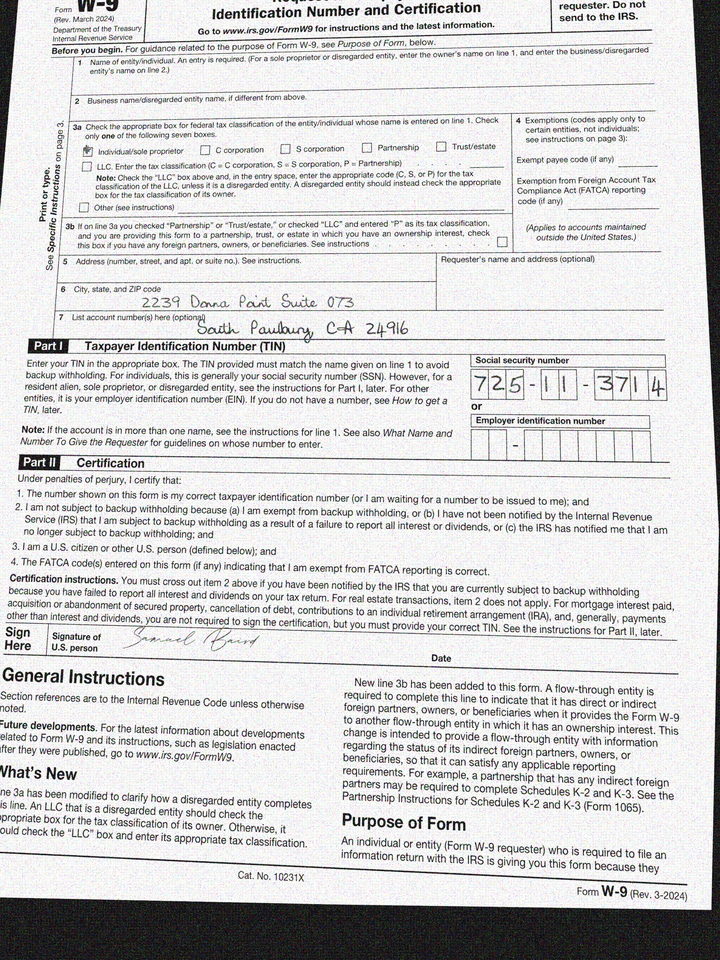
adr1: 2239 Donna Point Suite 073
adr2: South Paulbury, CA 24916
cbx: yes
ssn: 725113714